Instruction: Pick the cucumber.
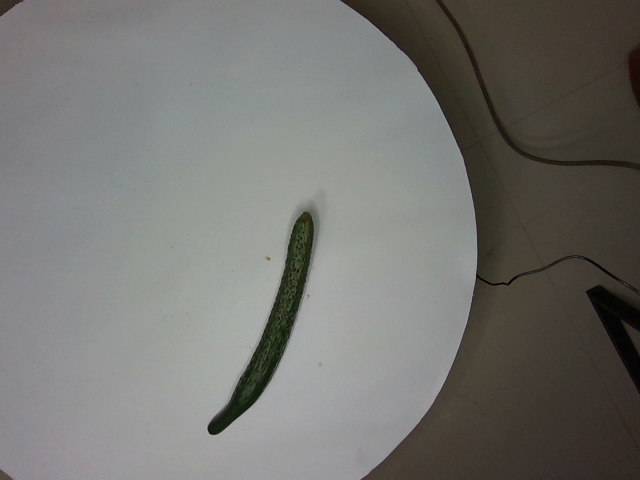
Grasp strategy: vertical